Question: What is the estimated tax bill amount according to the document?
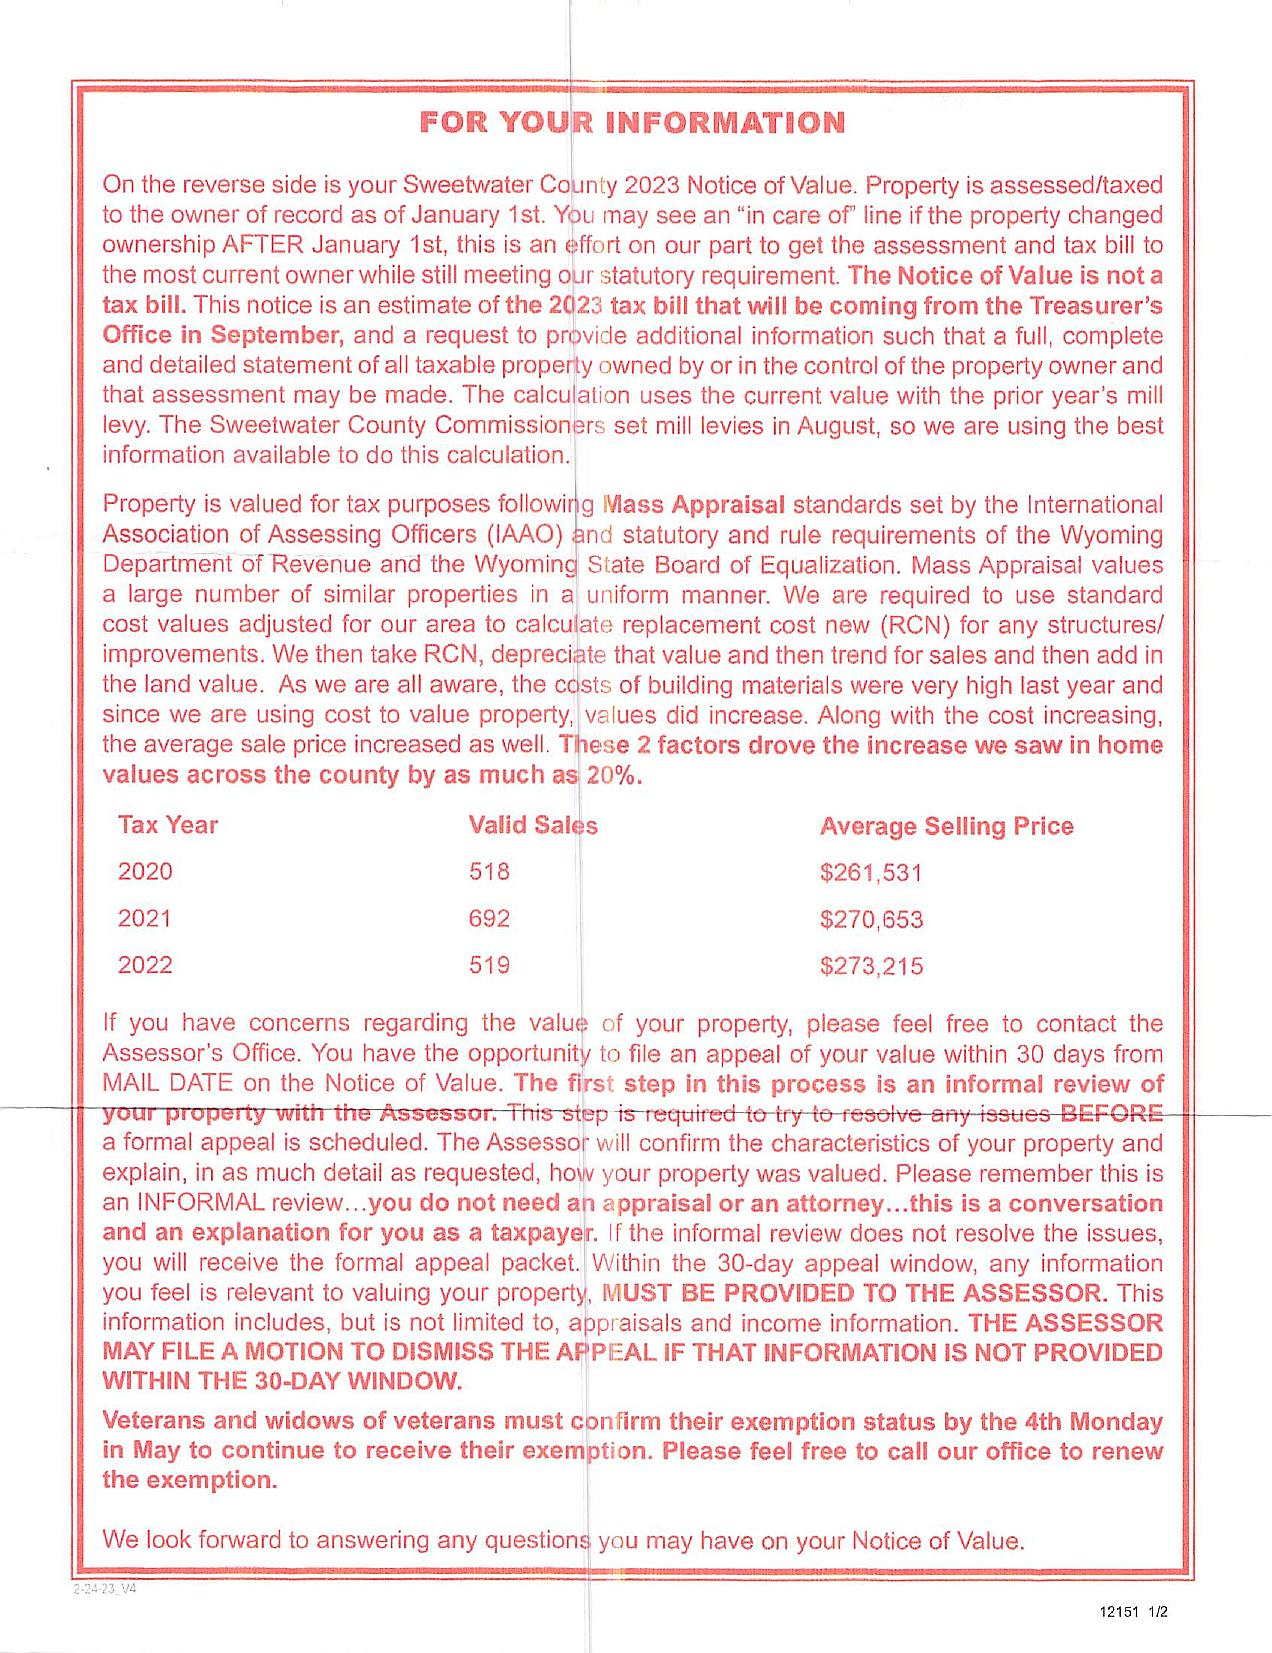
Answer: "2023 tax bill that will be coming from the Treasurer's Office in September"